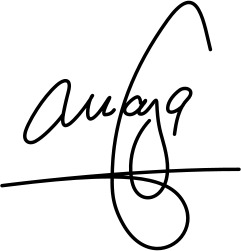
Signature of: ulsi manja